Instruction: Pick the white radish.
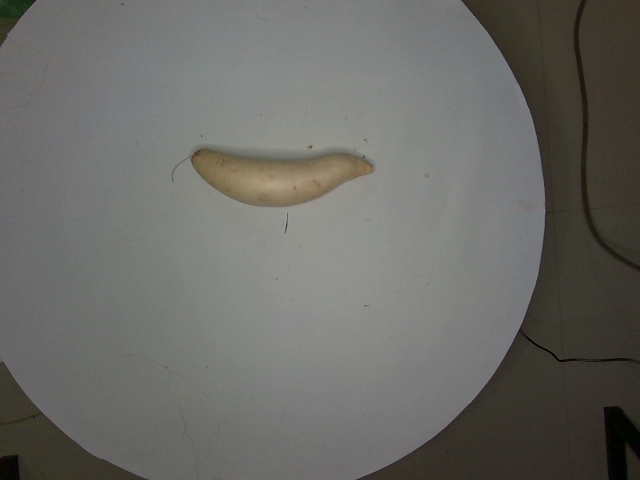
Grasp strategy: vertical